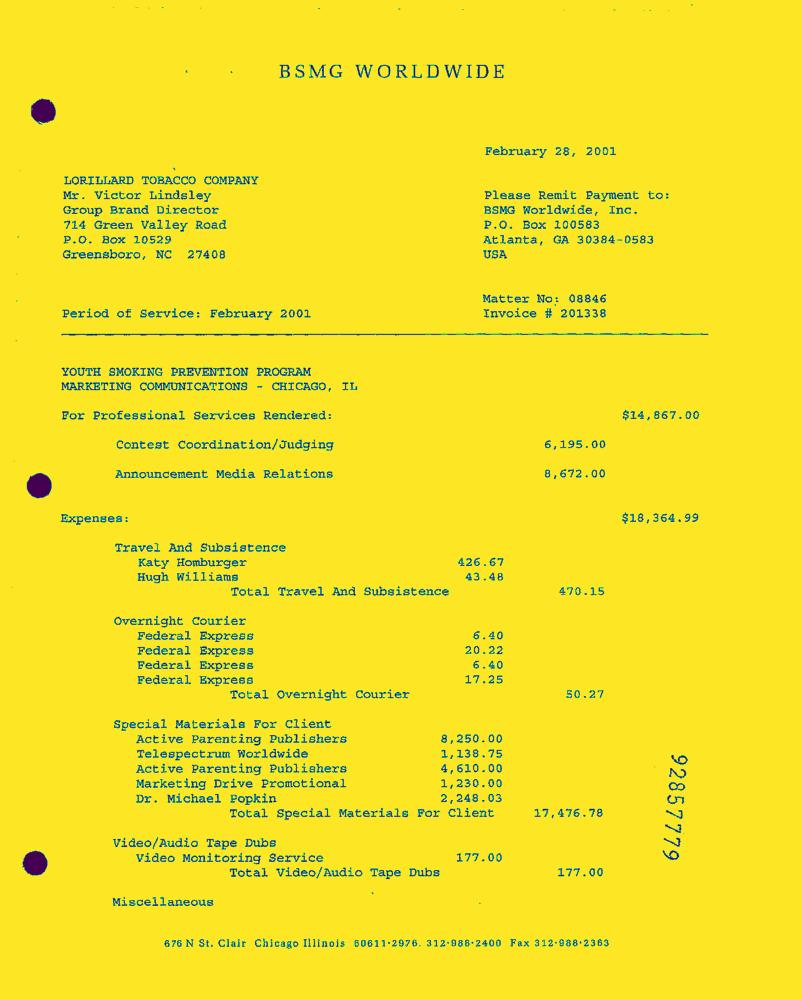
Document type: Invoice-Doc